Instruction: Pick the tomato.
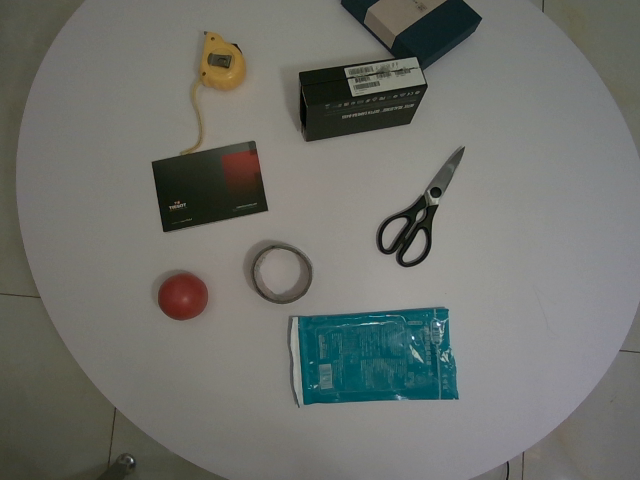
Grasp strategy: vertical